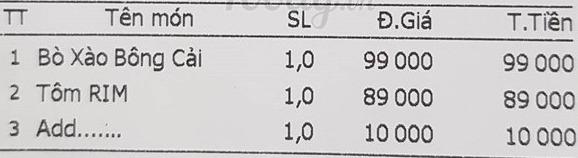
<table>
<tr>
<th>TT</th>
<th>Tên món</th>
<th>SL</th>
<th>Đ.Giá</th>
<th>T.Tiên</th>
</tr>
<tr>
<td>1</td>
<td>Bò Xào Bông Cải</td>
<td>1,0</td>
<td>99 000</td>
<td>99 000</td>
</tr>
<tr>
<td>2</td>
<td>Tôm RIM</td>
<td>1,0</td>
<td>89 000</td>
<td>89 000</td>
</tr>
<tr>
<td>3</td>
<td>Add......</td>
<td>1,0</td>
<td>10 000</td>
<td>10 000</td>
</tr>
</table>